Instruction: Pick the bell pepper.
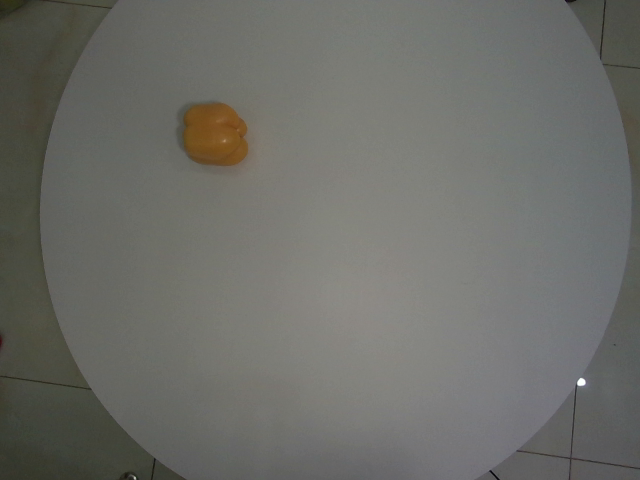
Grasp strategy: vertical